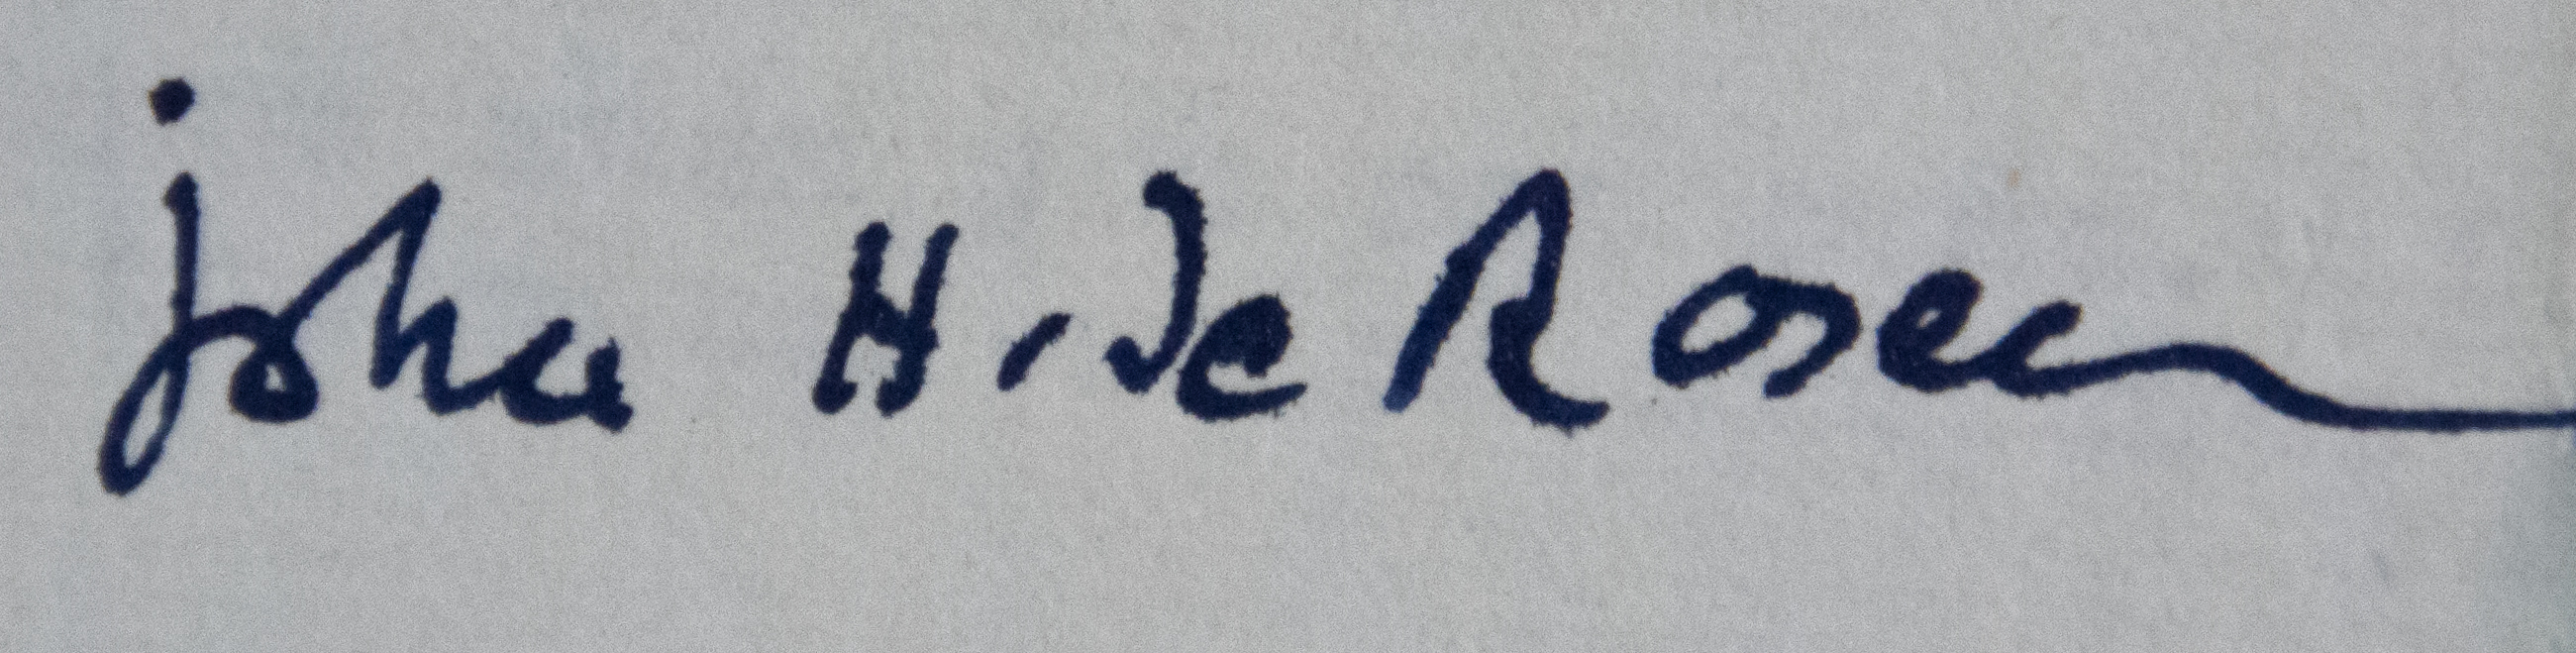
Signature of: jan henryk de rosen